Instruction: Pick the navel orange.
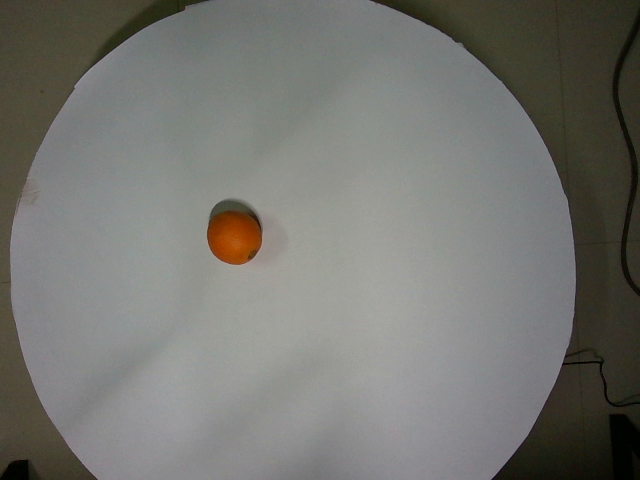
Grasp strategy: vertical